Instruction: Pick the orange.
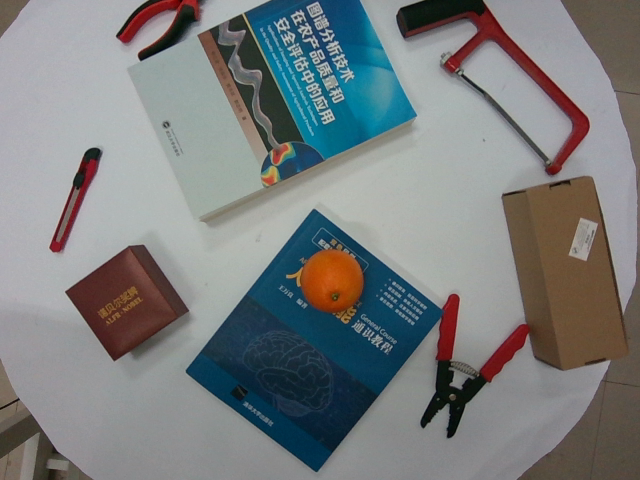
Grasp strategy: vertical